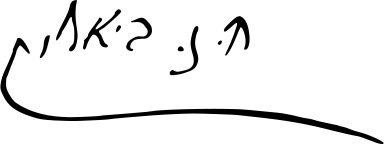
Signature of: hayim nahman bialik